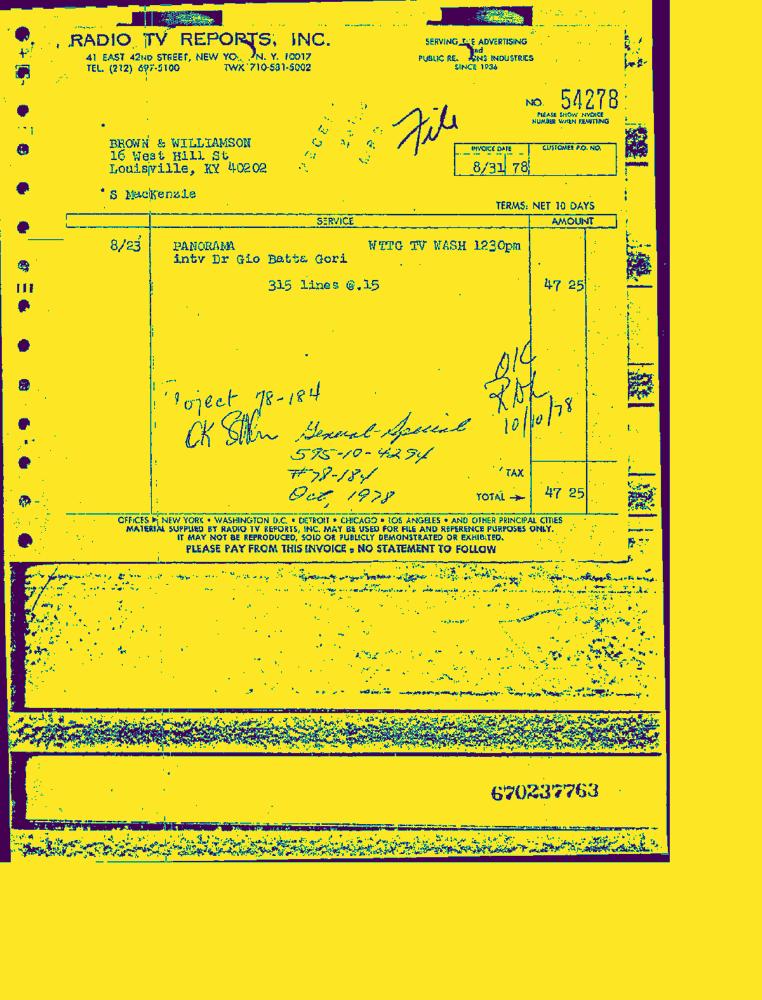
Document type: Invoice-Doc